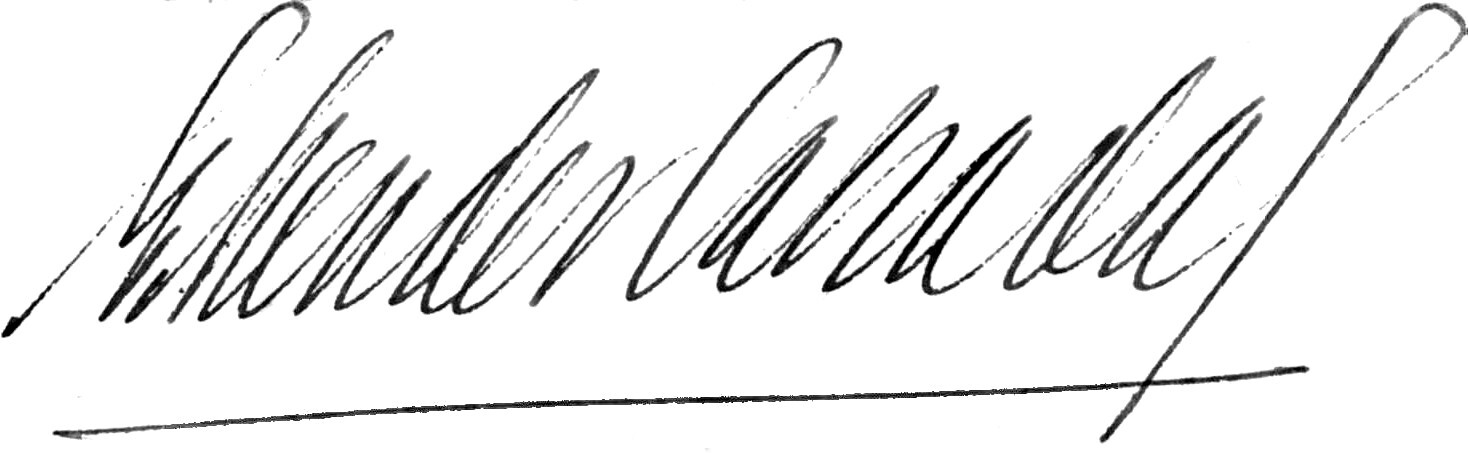
Signature of: enrique méndez calzada